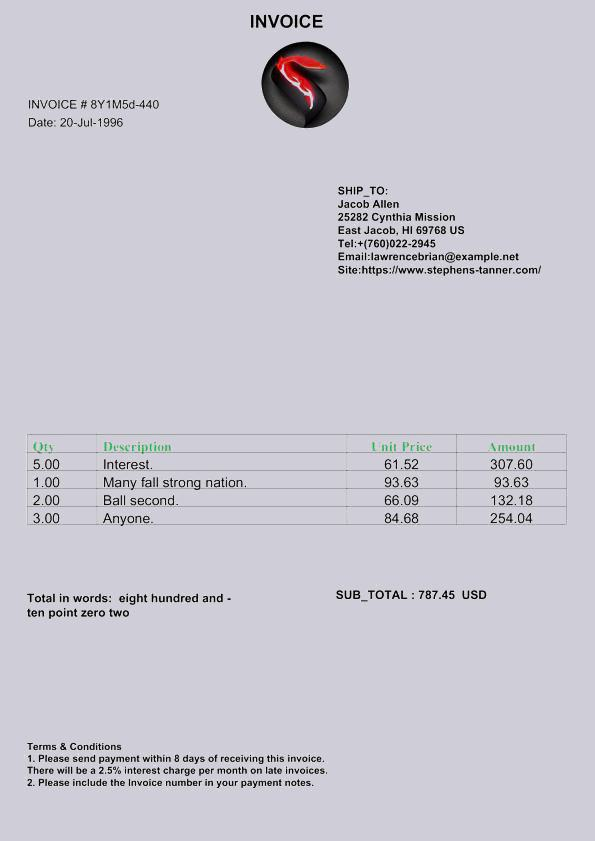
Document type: Invoice